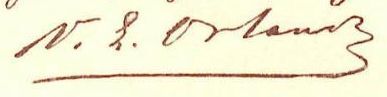
Signature of: vittorio emanuele orlando